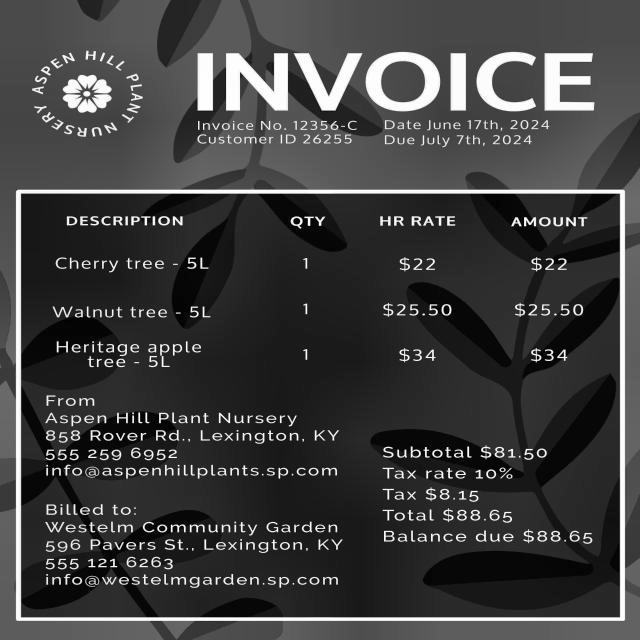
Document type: Invoice